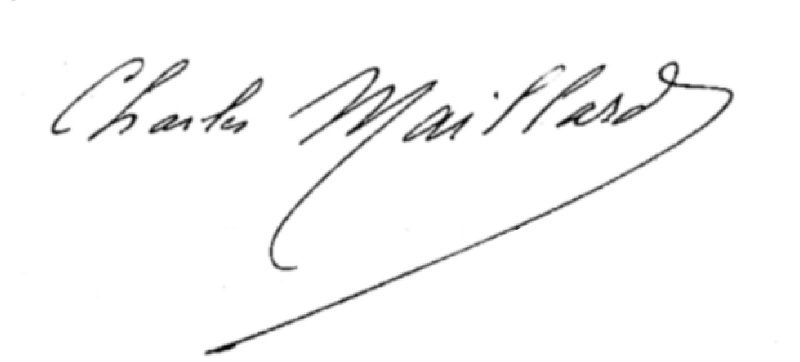
Signature of: charles maillard